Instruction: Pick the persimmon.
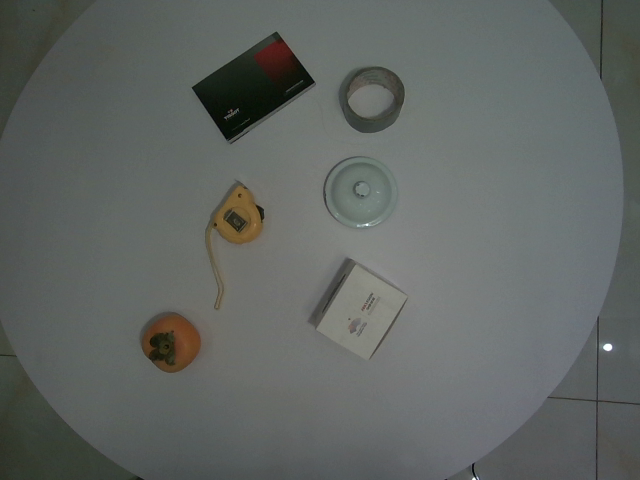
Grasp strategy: vertical